Question: How is the history relevant to the case?
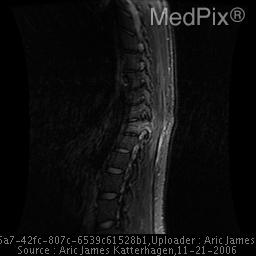
Answer: The patient's history of 21 year old man with back pain after a motor vehicle accident. is key in understanding the case.